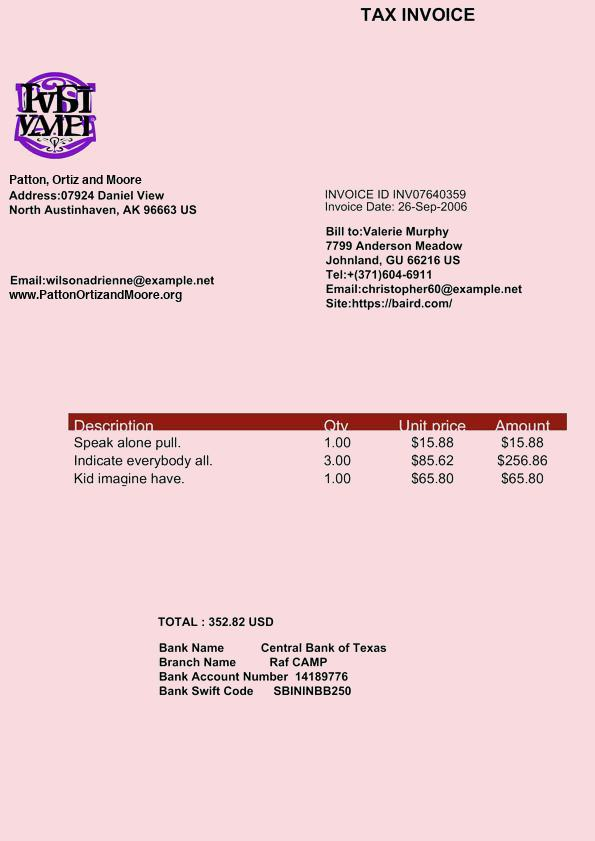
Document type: Invoice